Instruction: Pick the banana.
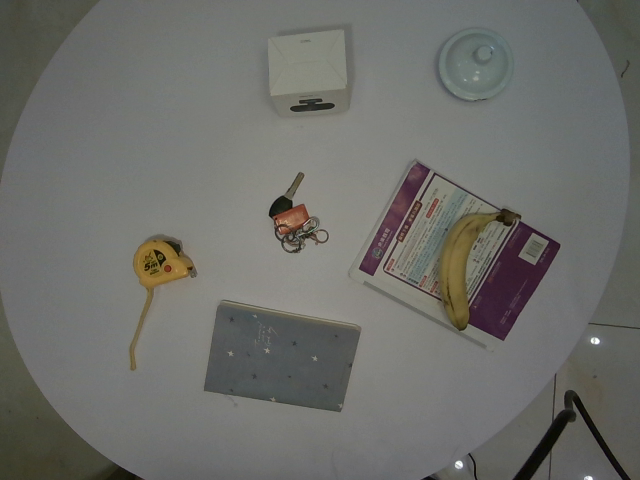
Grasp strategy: vertical